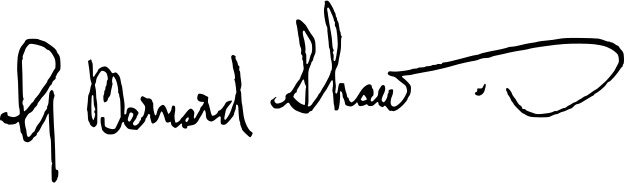
Signature of: george bernard shaw